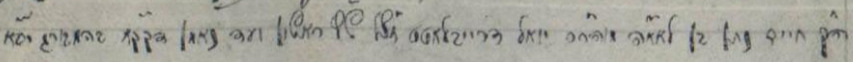
Signature of: chaim nathan dreiblatt